Question: What is the suspected problem?
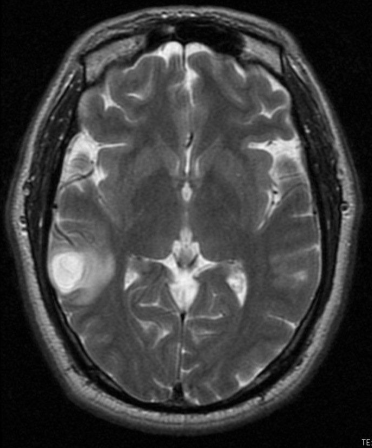
Answer: The findings suggest •  Solitary ring-enhancing lesion in the right temporal lobe.
•  Thin and smooth rim of enhancement
•  Small chunk of calcification in the lateral/peripheral rim. Well demarcated round lesion, right temporal lobe, with mild perilesional edema.. The patient might have a history of 43 year old man presents with a new onset of seizures..